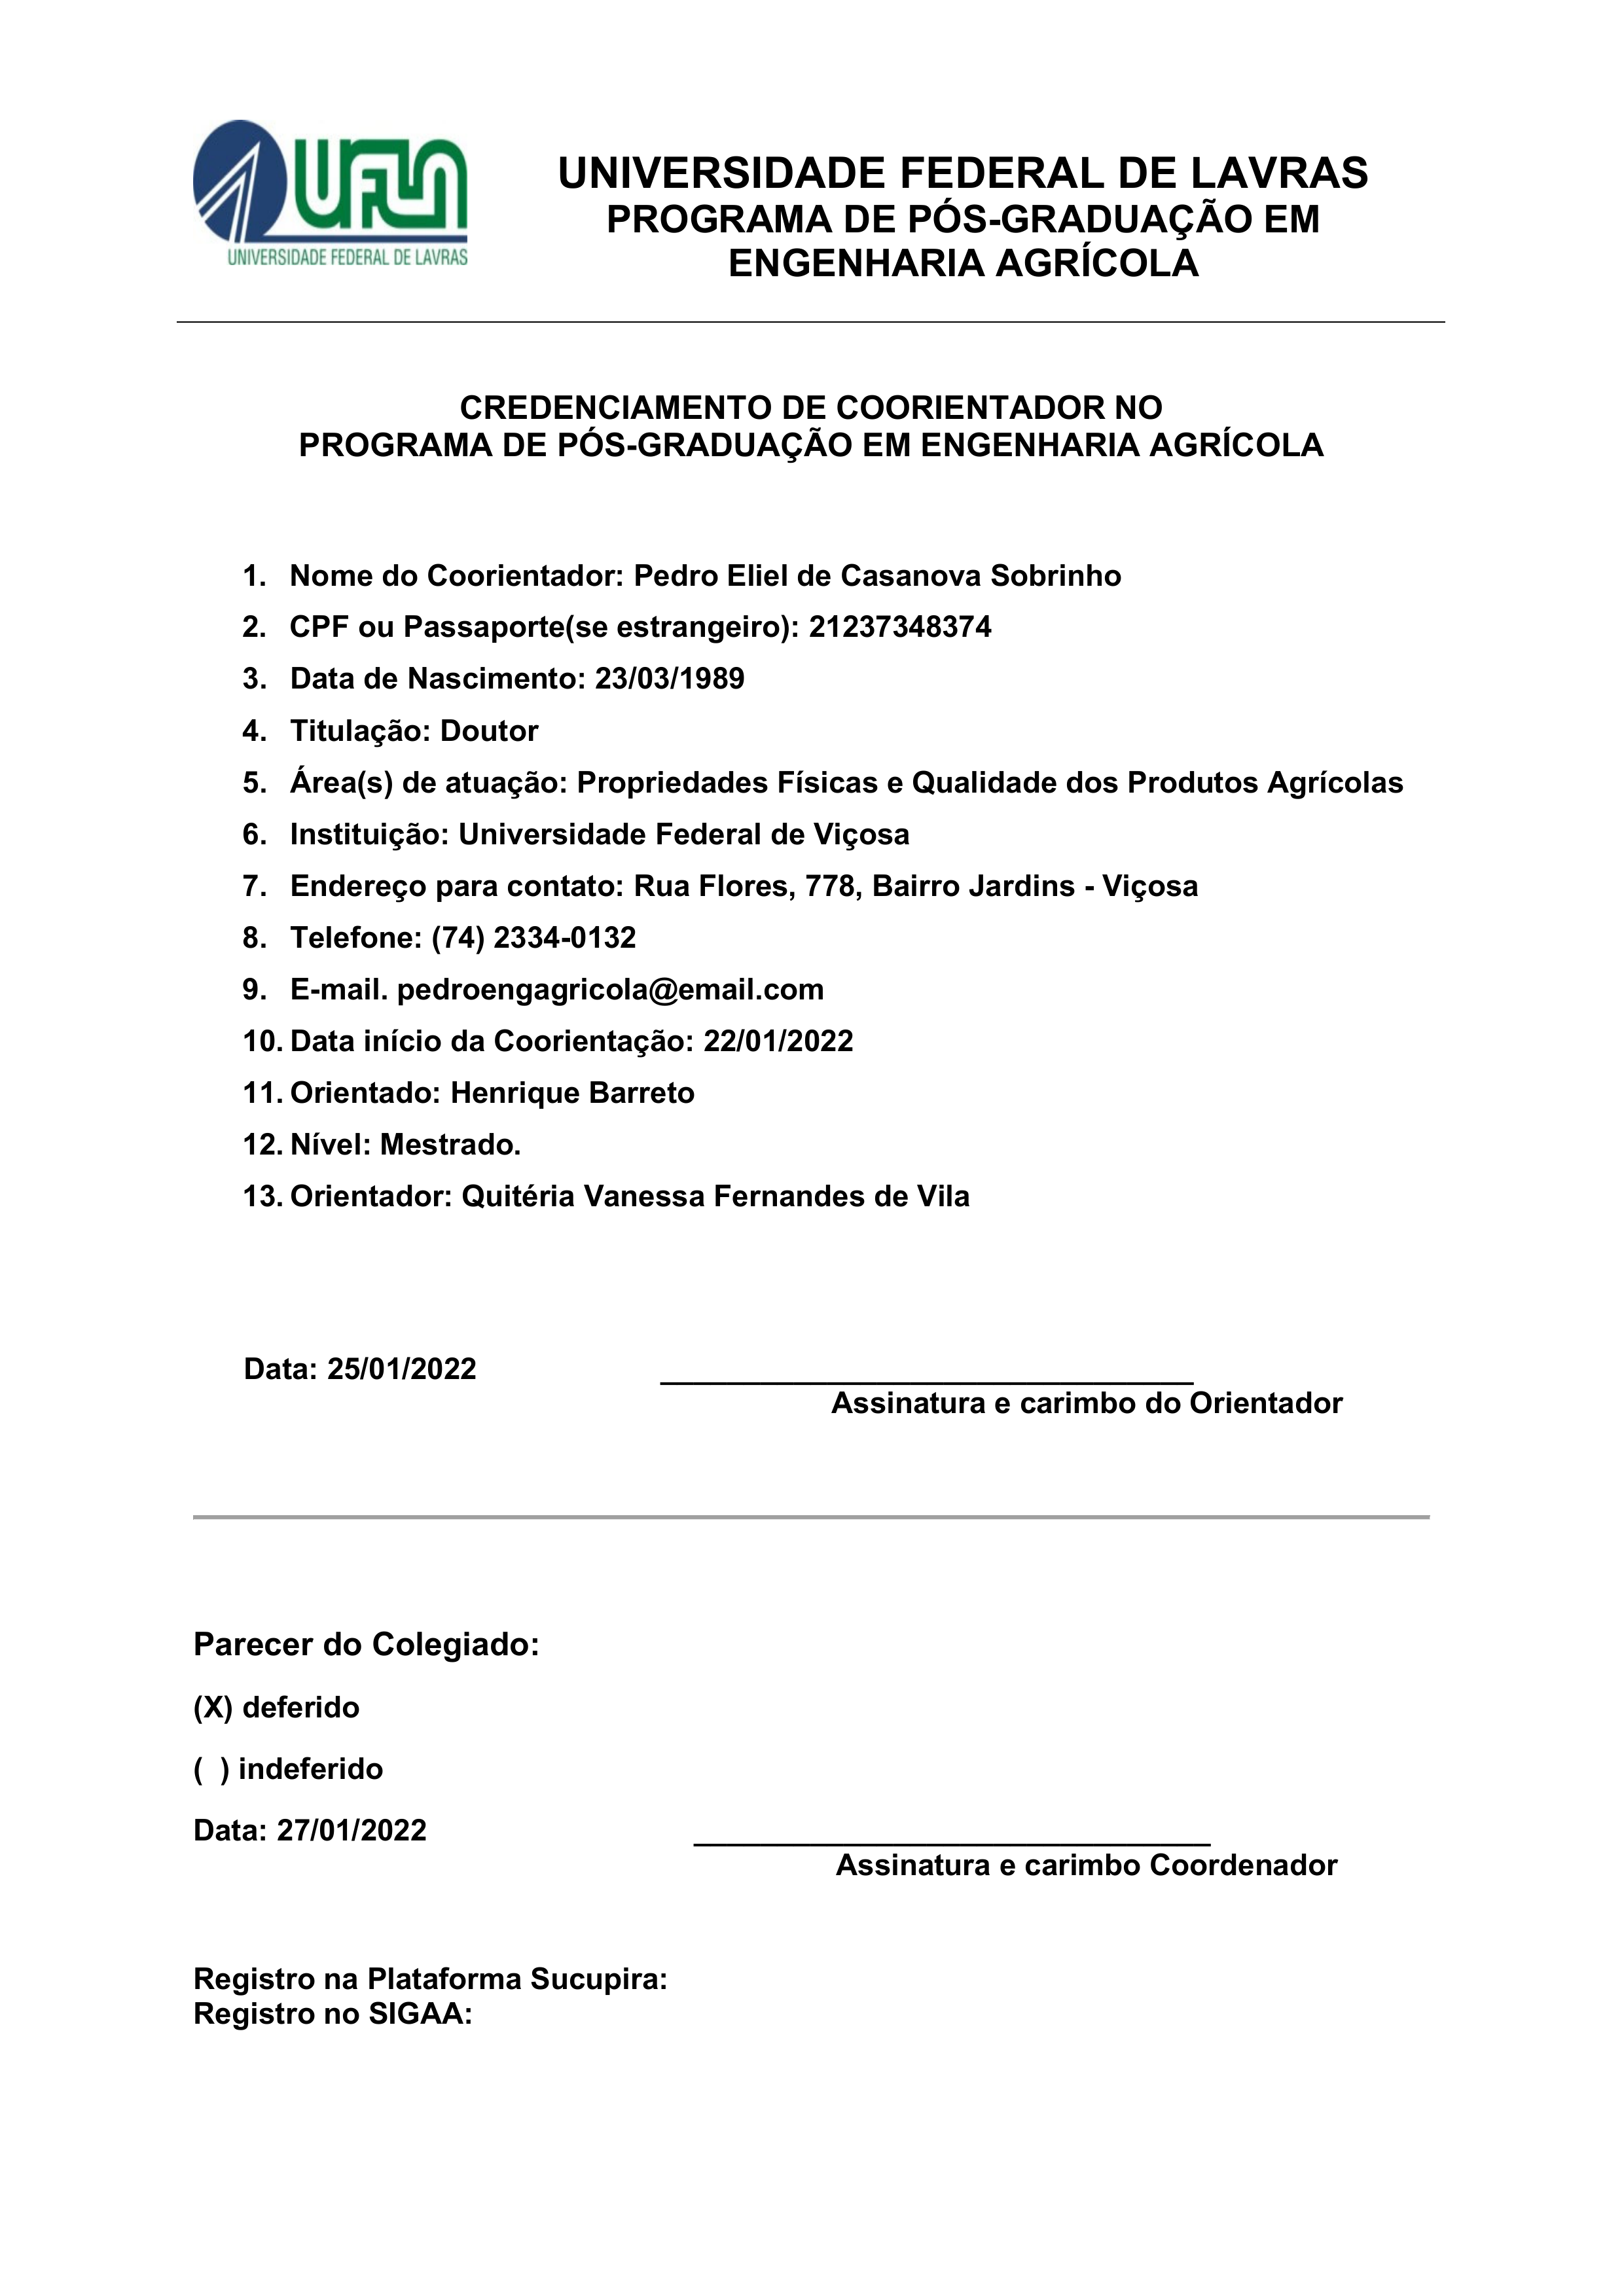
UFLA
UNIVERSIDADE FEDERAL DE LAVRAS
PROGRAMA DE PÓS-GRA,DUAÇÃO EM ENGENHARIA AGRICOLA
UNIVERSIDADE FEDERAL DE LAVRAS
CREDENCIAMENTO DE COORIENTADORNO — PROGRAMA DE POS-GRADUAÇÃO EM ENGENHARIA AGRICOLA
1. Nome do Coorientador:
Pedro Eliel de Casanova Sobrinho
2. CPF ou Passaporte(se estrangeiro):
21237348374
3. Data de Nascimento:
23/03/1989
4. Titulação:
Doutor
5. Área(s) de atuação:
Propriedades Físicas e Qualidade dos Produtos Agrícolas
6. Instituição:
Universidade Federal de Viçosa
7. Endereço para contato:
Rua Flores, 778, Bairro Jardins - Viçosa
8. Telefone:
(74) 2334-0132
9. E-mail.
pedroengagricola@email.com
10. Data início da Coorientação:
22/01/2022
11. Orientado:
Henrique Barreto
12. Nível:
Mestrado.
13. Orientador:
Quitéria Vanessa Fernandes de Vila
Data:
25/01/2022
Assinatura e carimbo do Orientador
Parecer do Colegiado:
deferido
(X)
() indeferido
Data:
27/01/2022
Assinatura e carimbo Coordenador
Registro na Plataforma Sucupira:
Registro no SIGAA: